Question: What do the imaging results show?
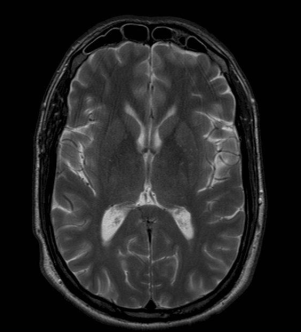
Answer: The imaging shows •  Lateral geniculate body - abnormal signal and enhancement
•  Additional periventricular lesions Lesion in the left lateral geniculate body.